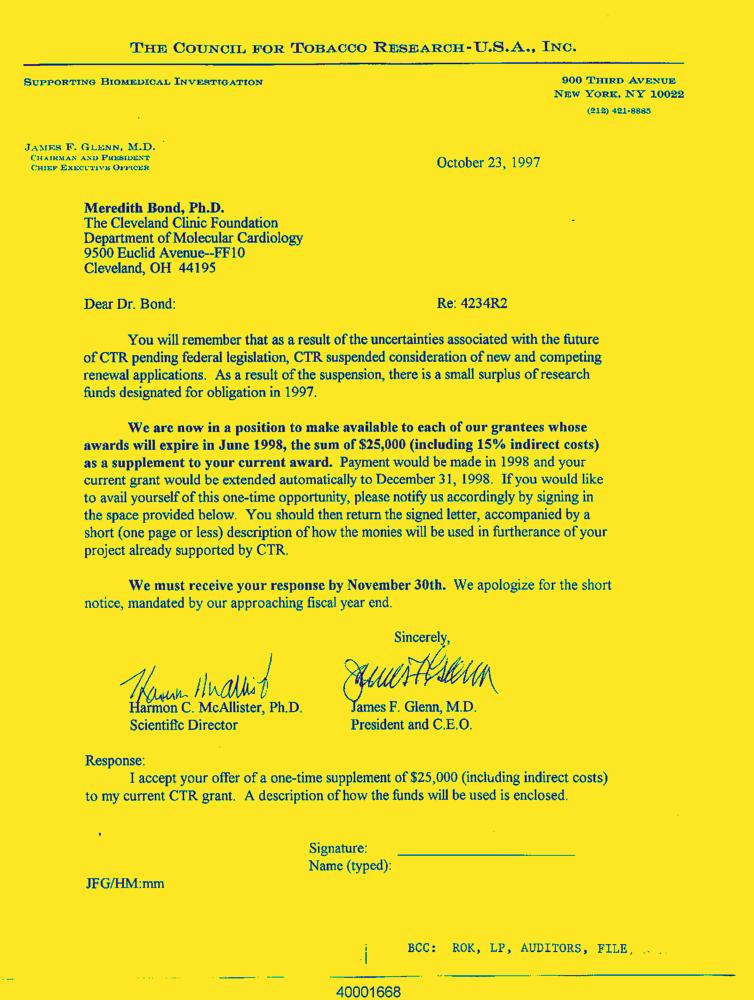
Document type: Letter-Doc